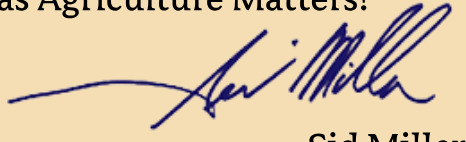
Signature of: sid miller